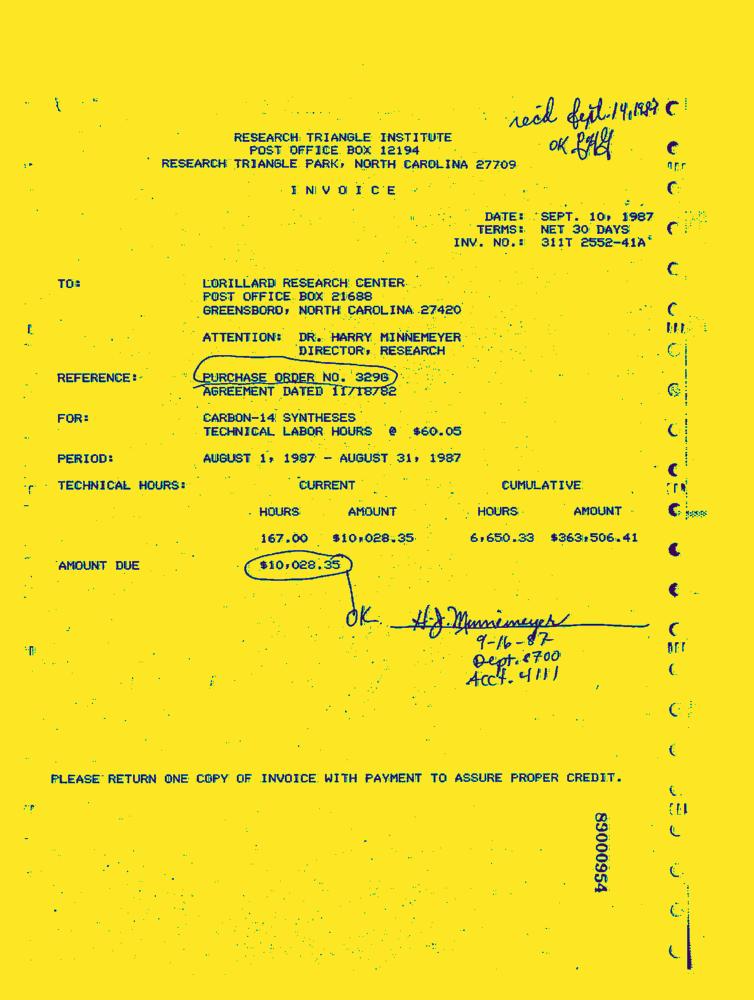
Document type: Invoice-Doc